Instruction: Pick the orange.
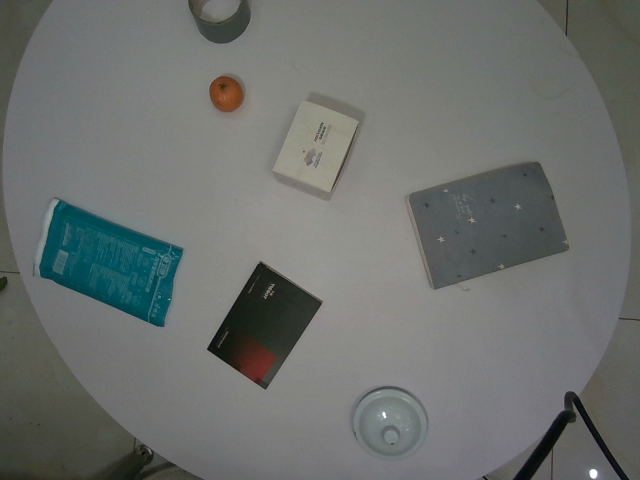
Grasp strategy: vertical